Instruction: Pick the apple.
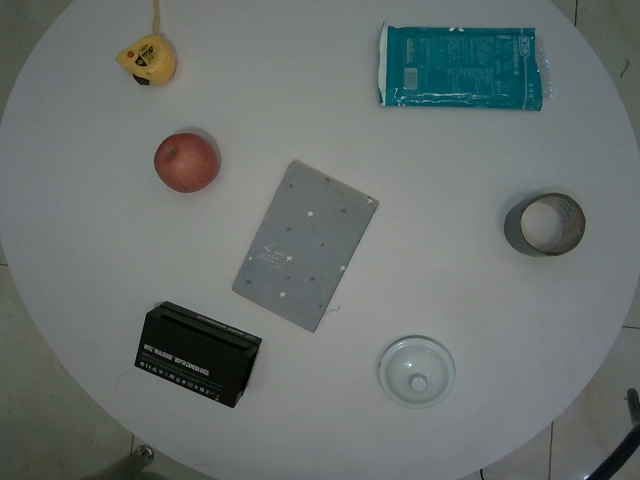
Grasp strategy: vertical